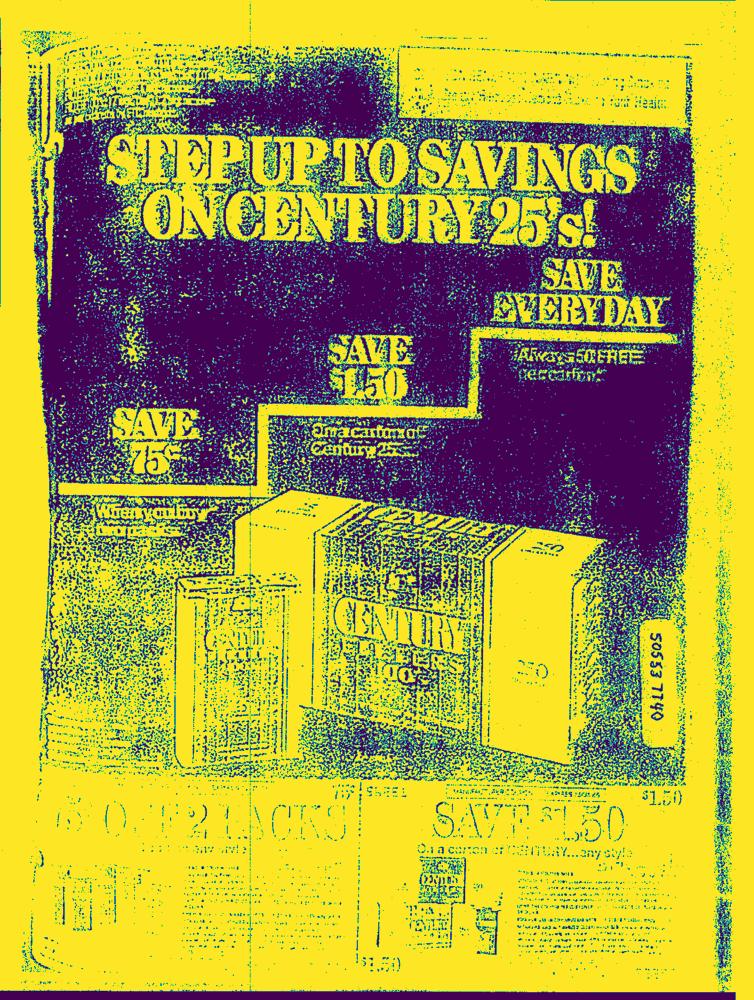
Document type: AD